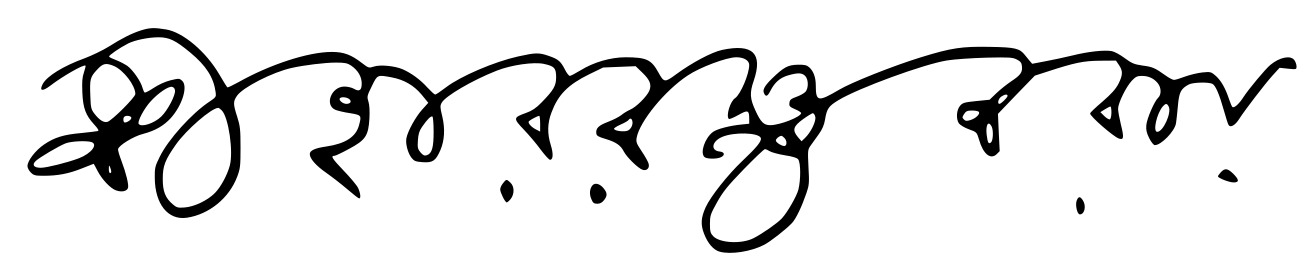
Signature of: niharranjan ray